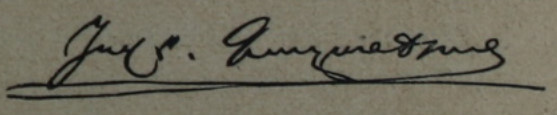
Signature of: hovhannes gazanchian